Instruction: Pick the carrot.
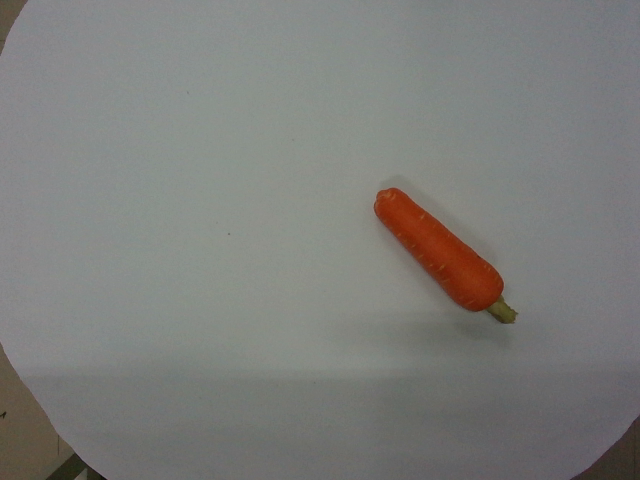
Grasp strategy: vertical